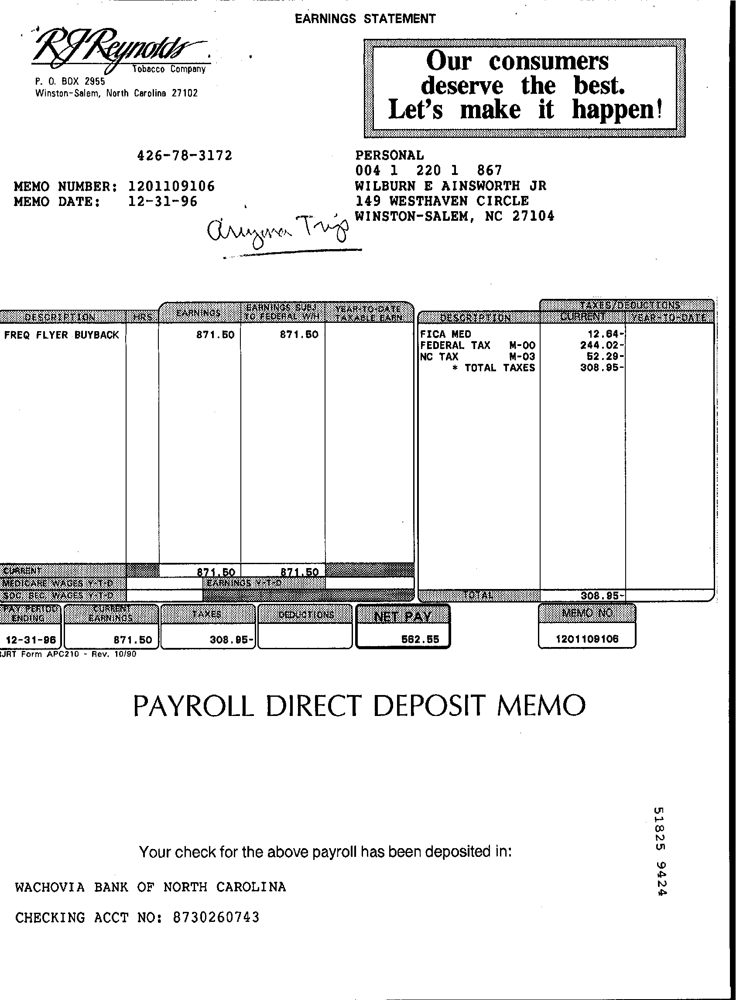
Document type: Invoice